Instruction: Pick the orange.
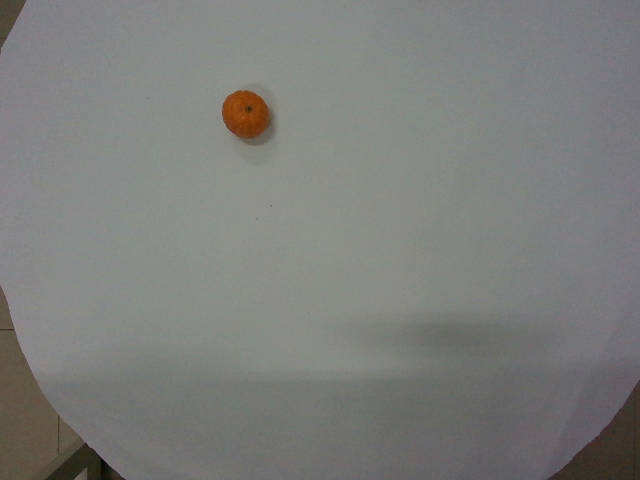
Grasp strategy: vertical